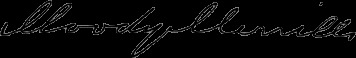
Signature of: moody merrill